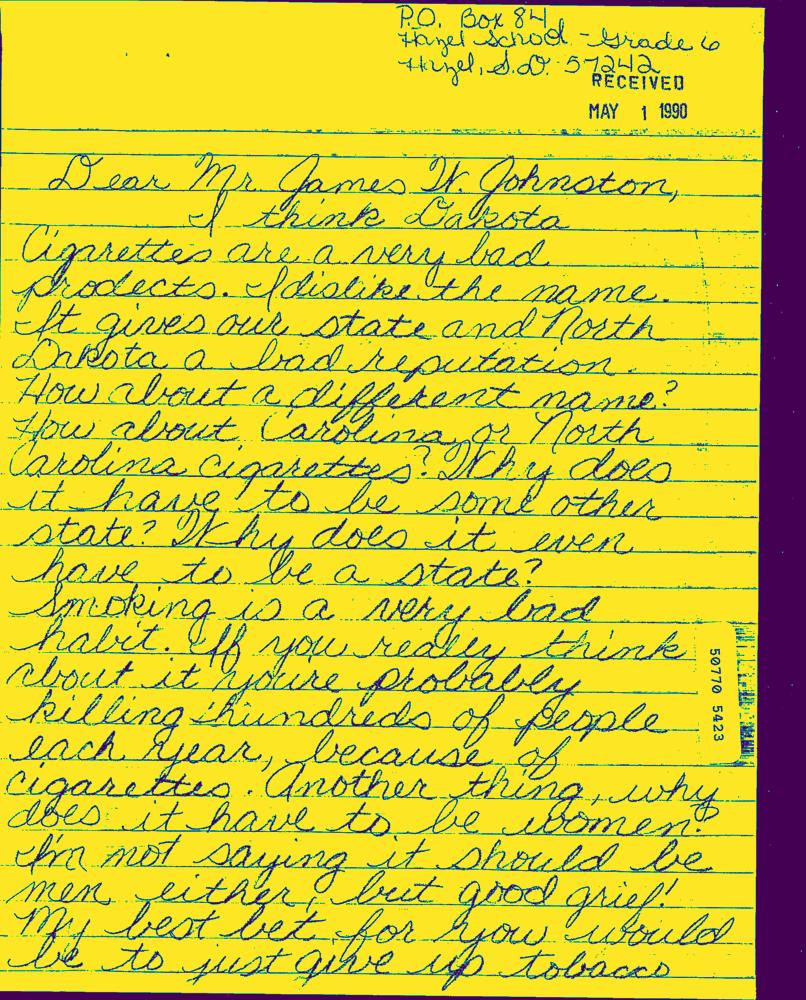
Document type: Hand-Written